Question: What are the imaging findings?
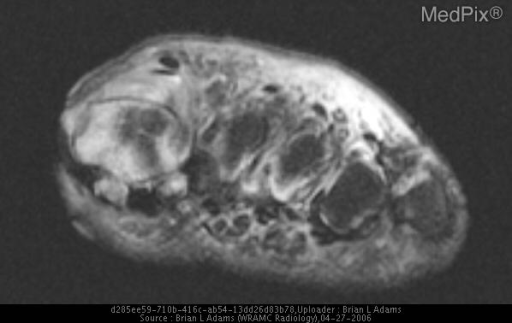
Answer: The imaging shows Anteroposterior and oblique radiographs of the left foot show severe osteopenia of the bones of the foot and ankle, as well as extensive calcifications of the visualized arteries of the foot.  There is erosion of the medial aspect of the head of the first metatarsal and thickening of the adjacent medial soft tissues.  Additionally, there is ulceration (1.2 cm in length) in the superficial soft tissues medial to the head of the first metatarsal.  Also radiographs showed incidental findings of metatarsus primus varus with hallux valgus deformities.

T1-weighted, axial MR images of the left foot show extensive areas of low-signal intensity around the head of the first metatarsal and the medial soft tissues.

Fast spin echo (FSE), T2-weighted with fat saturation, axial MR images of the left foot and short tau inversion recovery (STIR) sagittal MR images show that areas of low-signal intensity on T1-weighted MR images (the soft tissues) become areas of high-signal intensity.  There are also areas of high-signal intensity in the head of the first metatarsal and the distal metaphysis and in the tibial (medial) sesamoid bone.  These fat-suppressed MR images also show areas of high-signal intensity in the plantar muscles.

Post-contrast T1-weighted with fat saturation MR images of the left foot in both the axial (not shown) and sagittal planes show enhancement of the head of the first metatarsal, the tibial sesamoid, and surrounding soft tissues.  On post-contrast MR images, no necrosis in muscles or soft tissues, manifested by nonenhancing areas, are found.

These combined findings on fat-suppressed and contrast-enhanced MR images are consistent with myositis and cellulitis of the soft tissues and osteomyelitis of the head of the first metatarsal and tibial sesamoid.  The tendons of the tarsus and foot are normal. Fast spin echo (FSE), T2-weighted with fat saturation, axial MR image showing that areas of low-signal intensity on T1-weighted MR images (the soft tissues) become areas of high-signal intensity.  There are also areas of high-signal intensity in the head of the first metatarsal..